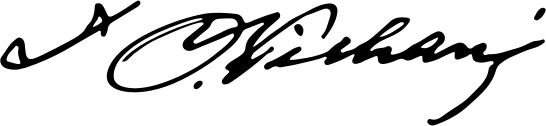
Signature of: omer nishani